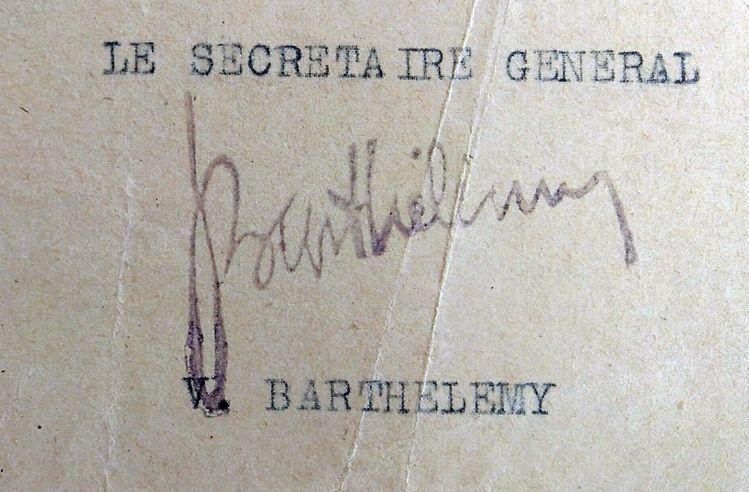
Signature of: victor barthélemy